Question: What type of tax is indicated in the document, personal property or real estate?
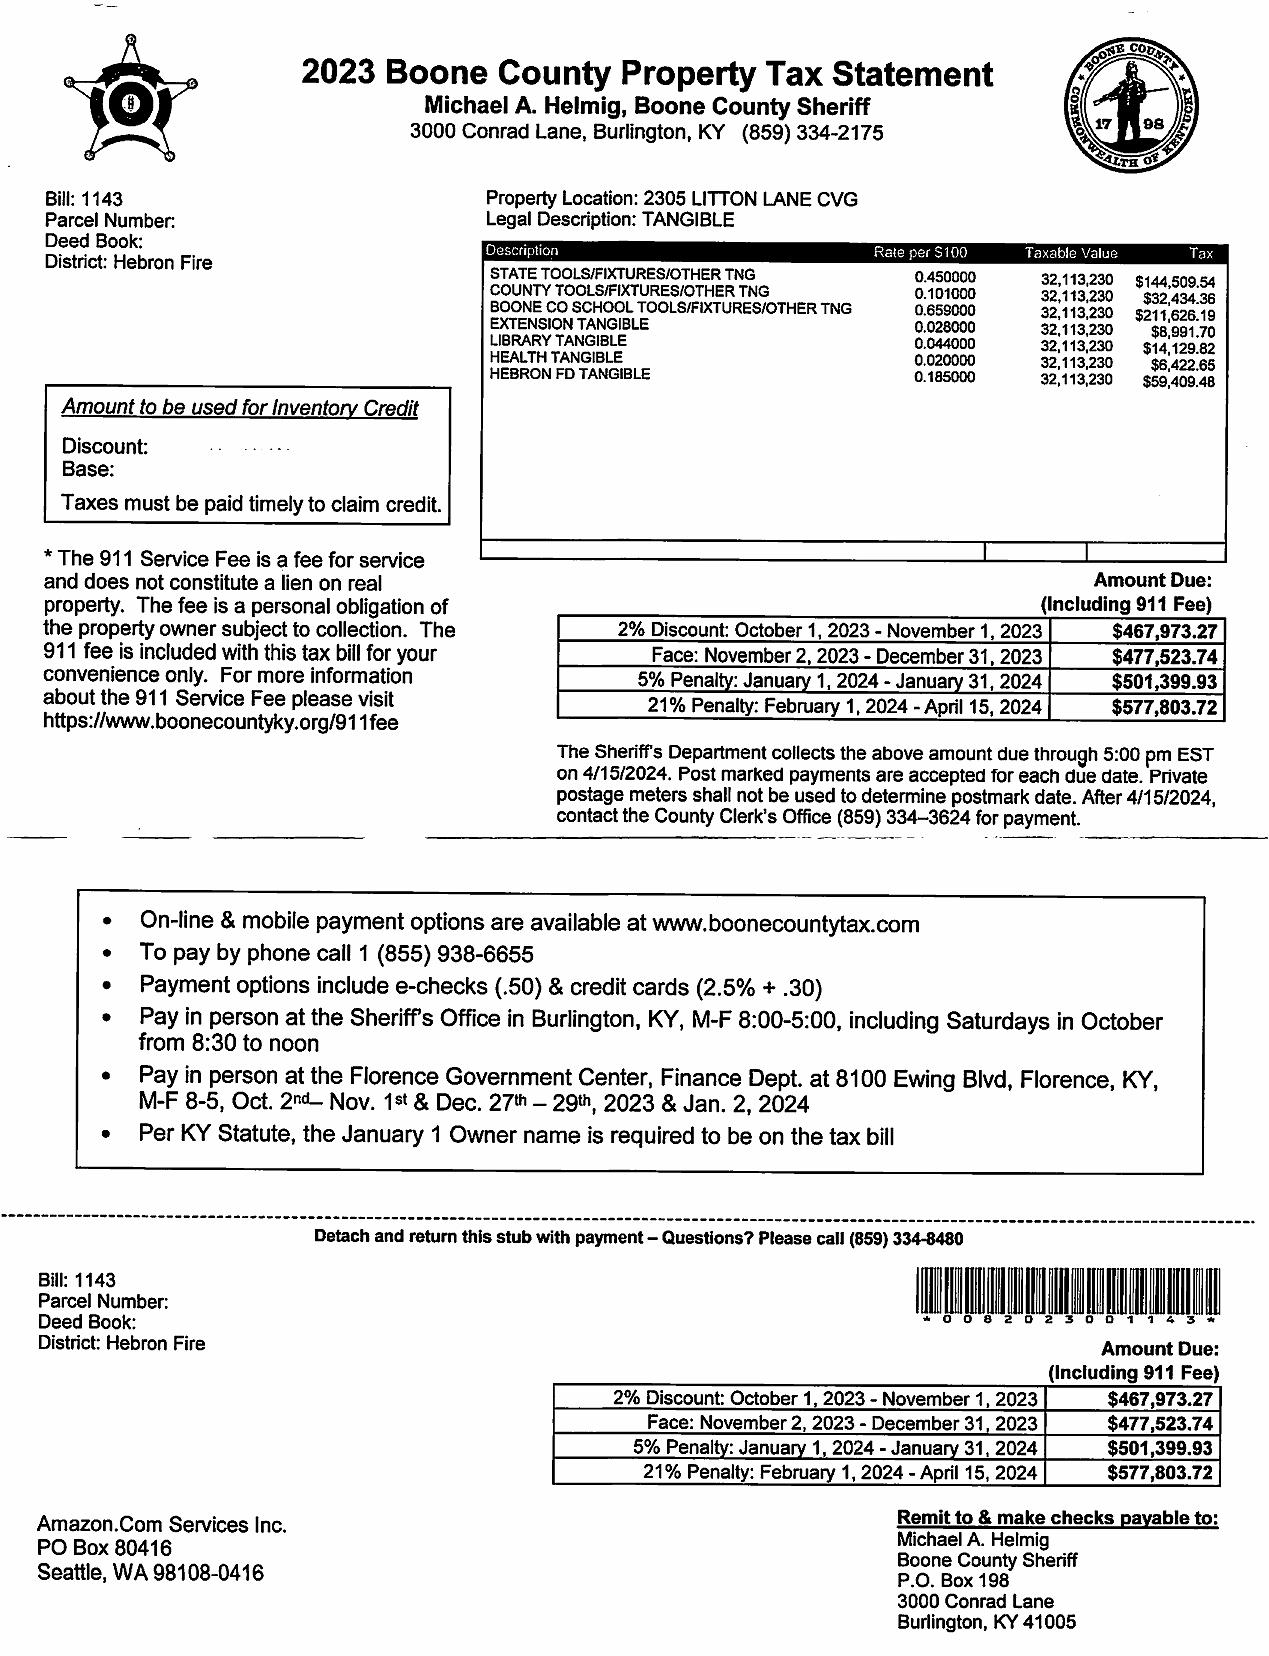
Answer: "Personal Property or Real Estate Tax"